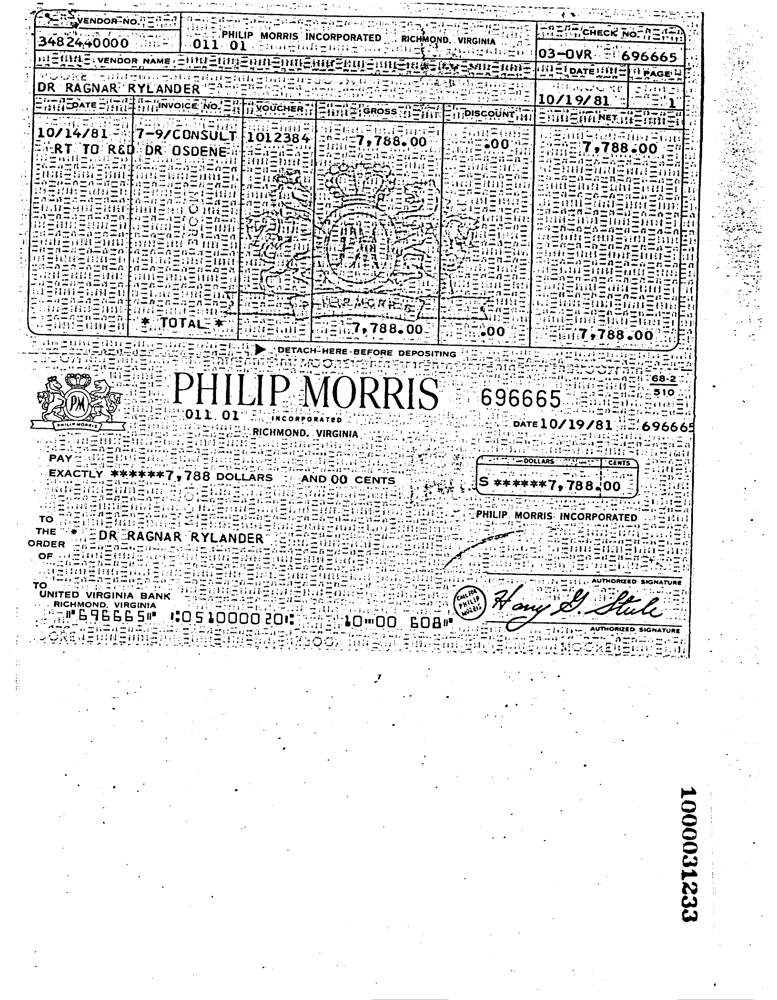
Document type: Invoice